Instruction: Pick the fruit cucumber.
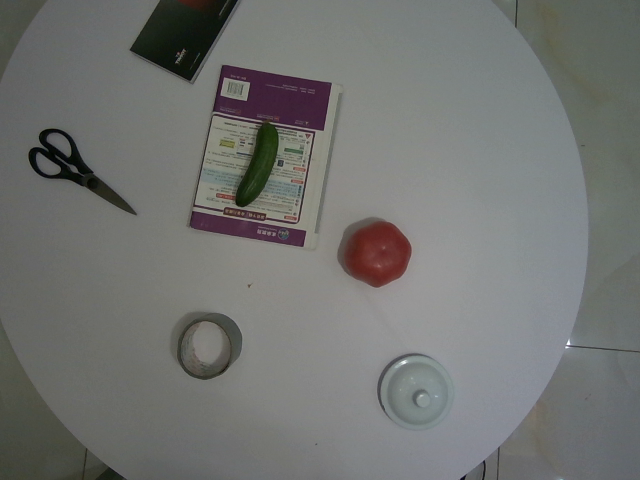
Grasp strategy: vertical